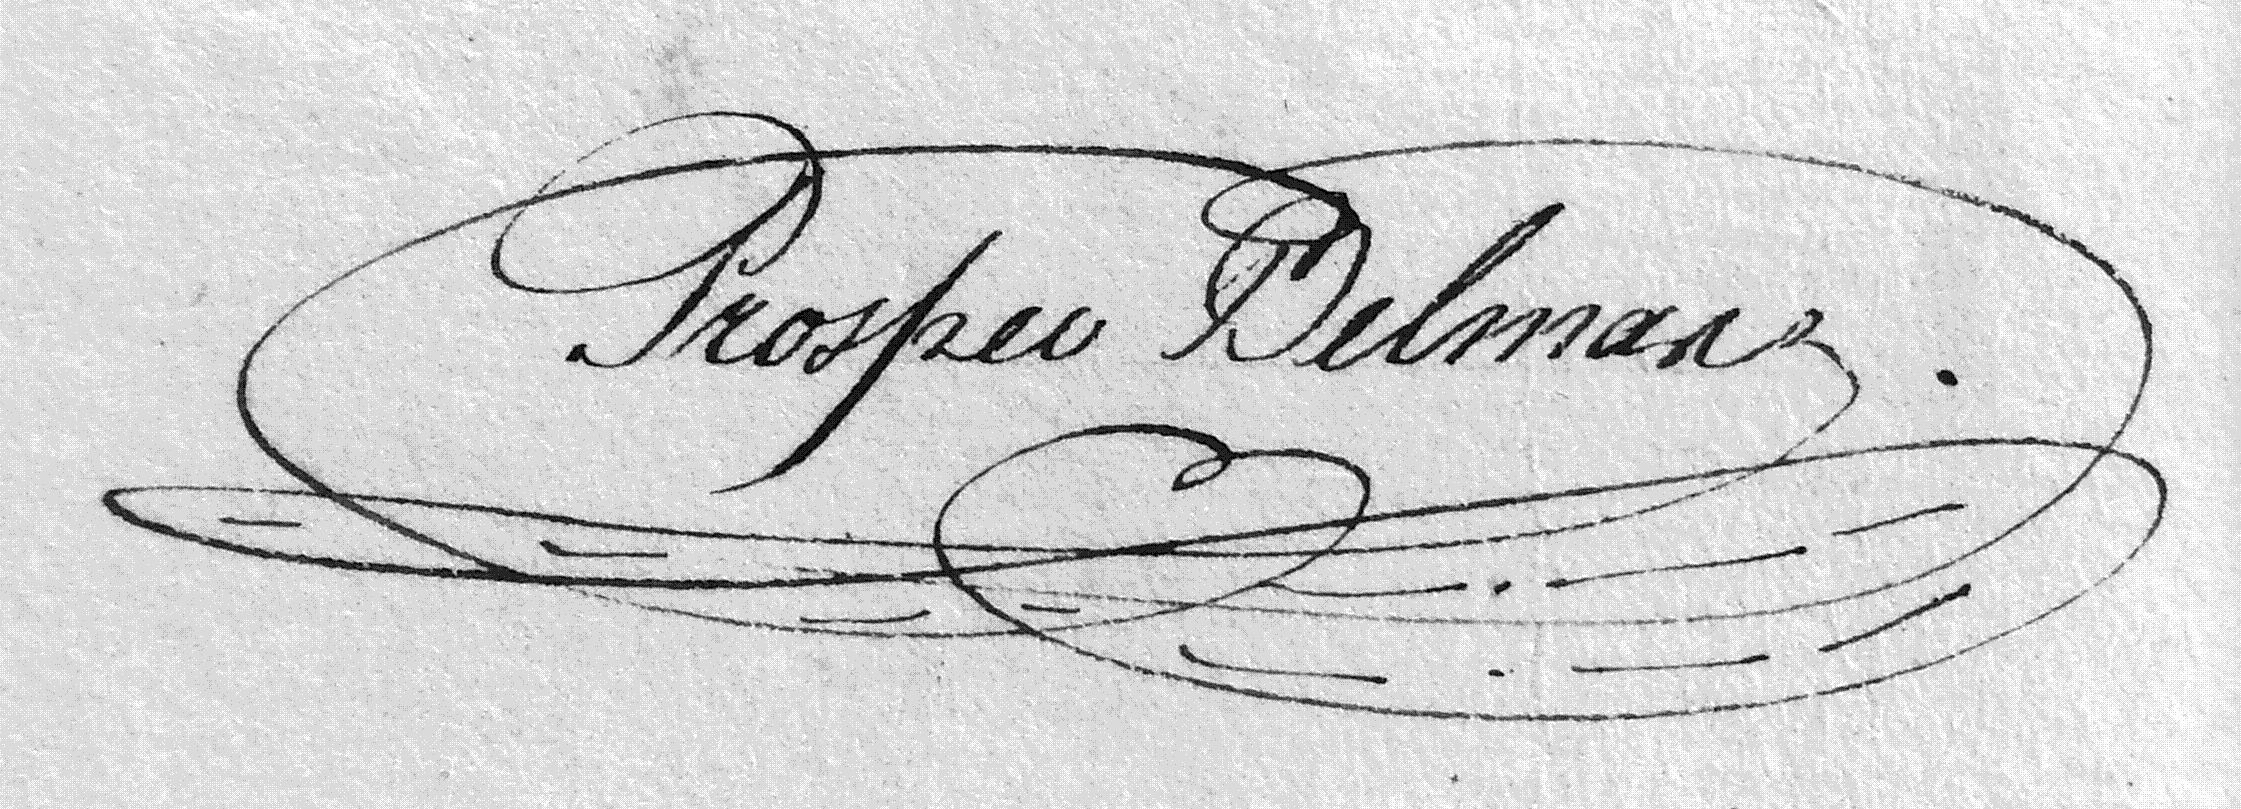
Signature of: prosper belmas